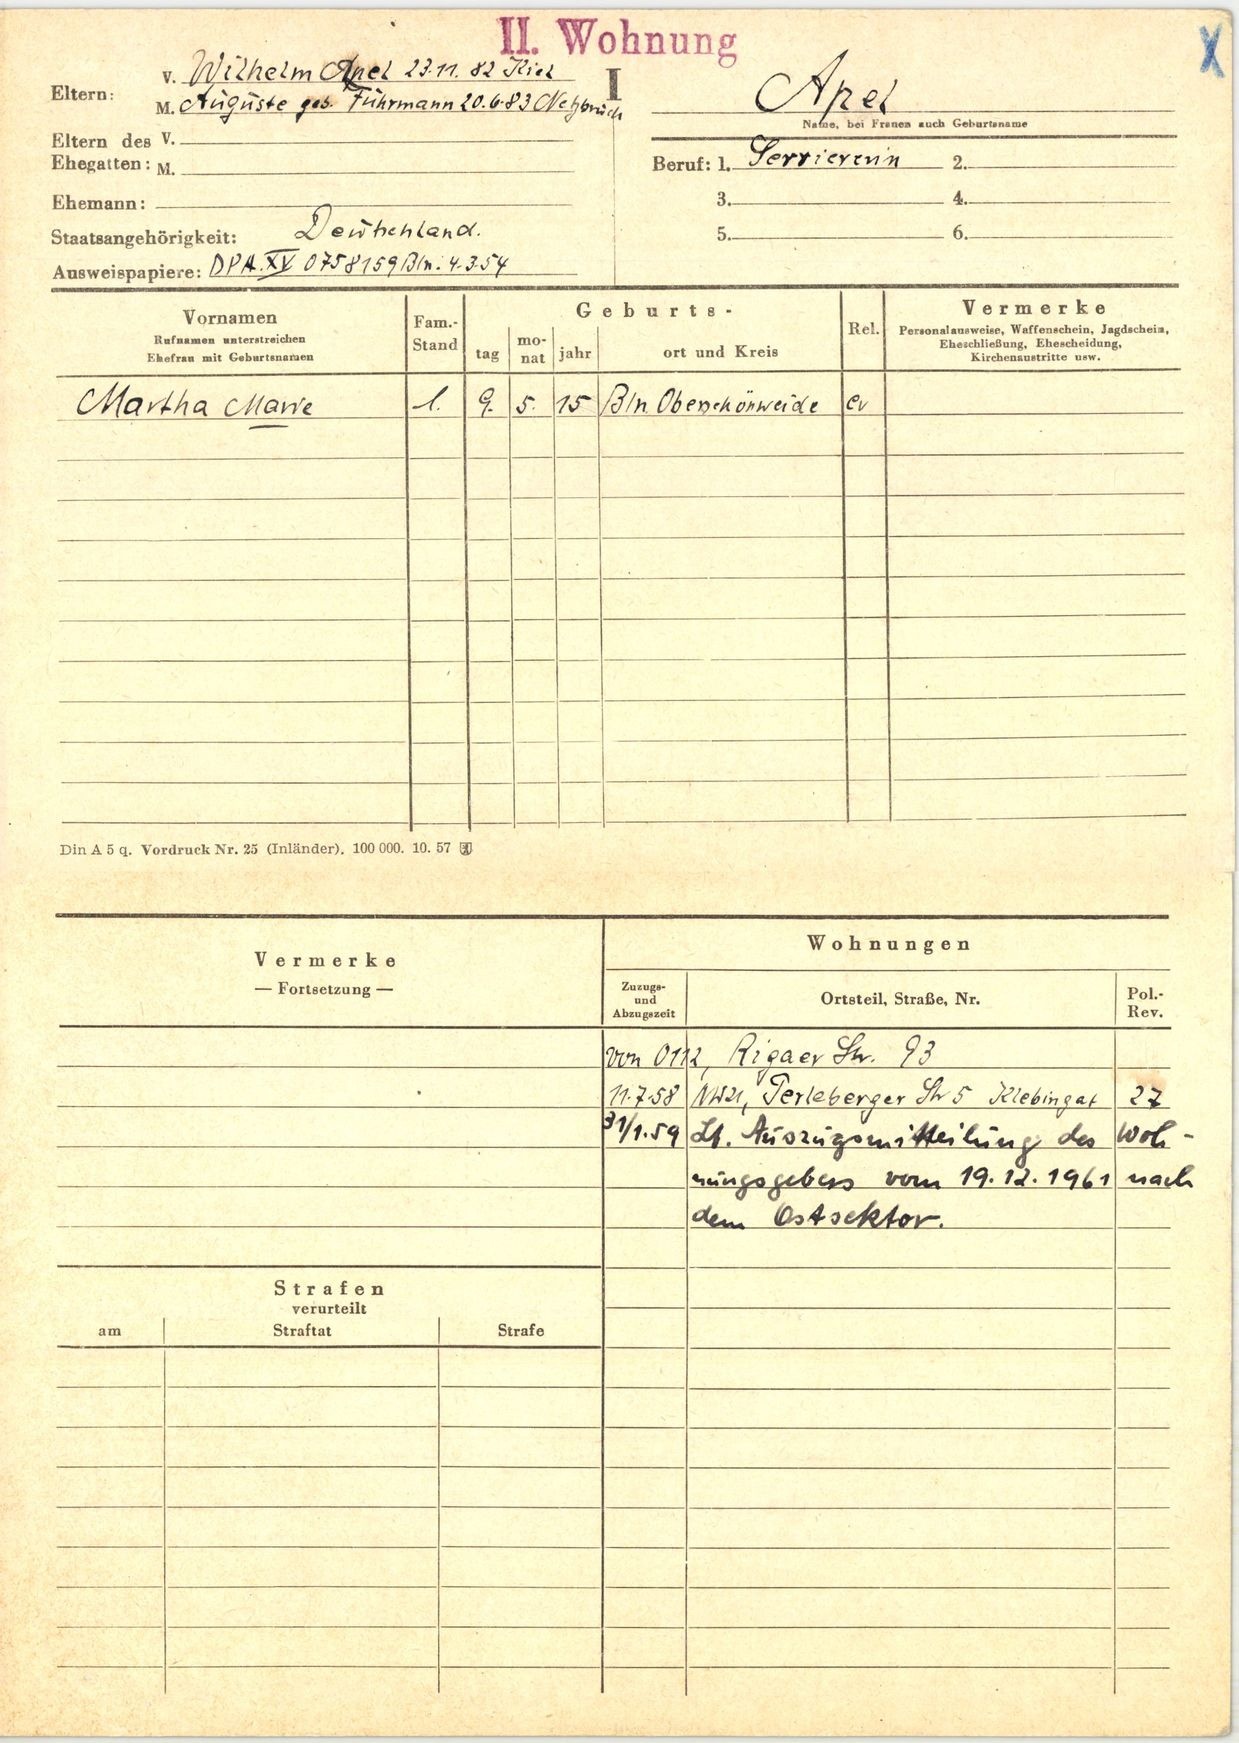
Apel